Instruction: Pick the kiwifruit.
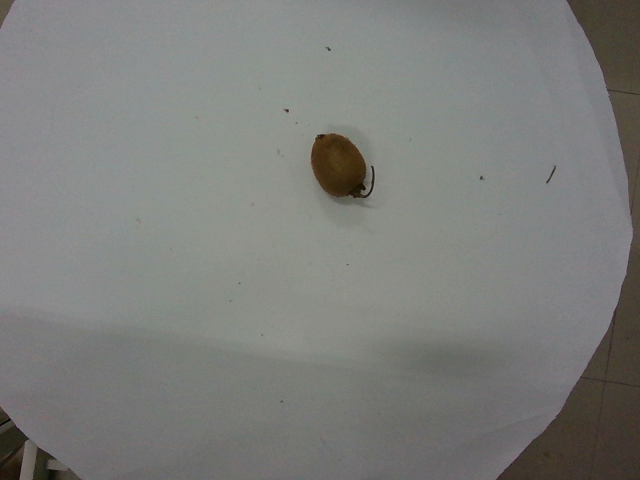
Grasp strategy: vertical